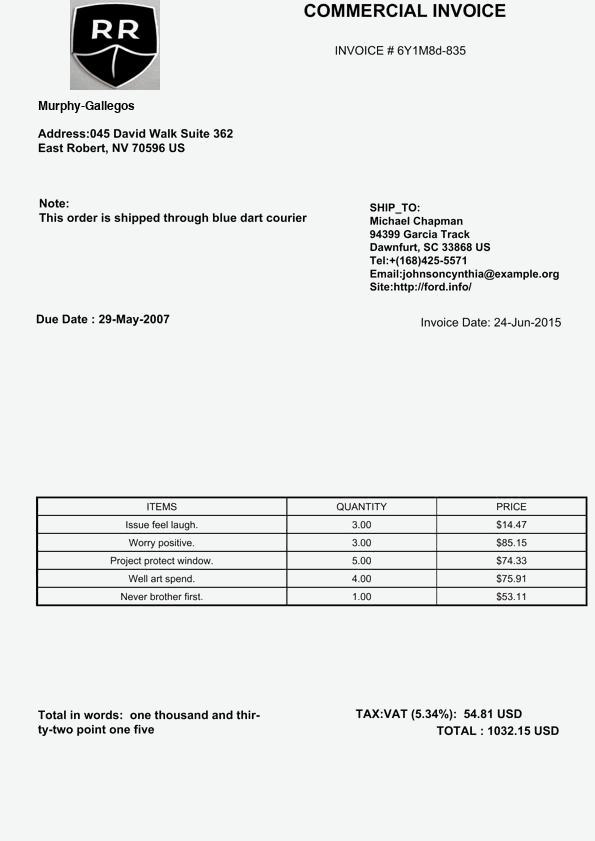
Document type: Invoice